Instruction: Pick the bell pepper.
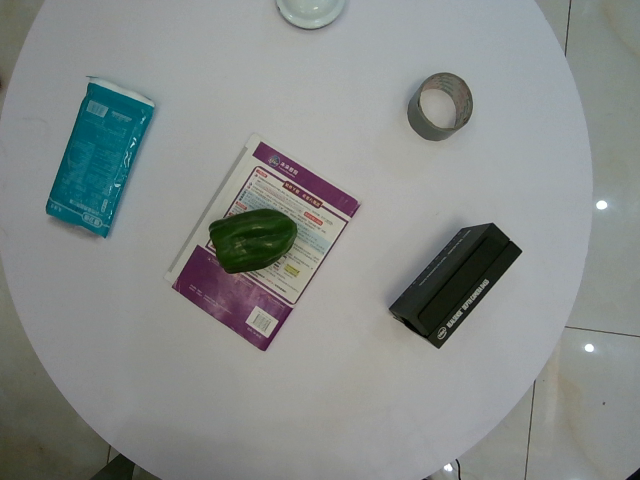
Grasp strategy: vertical